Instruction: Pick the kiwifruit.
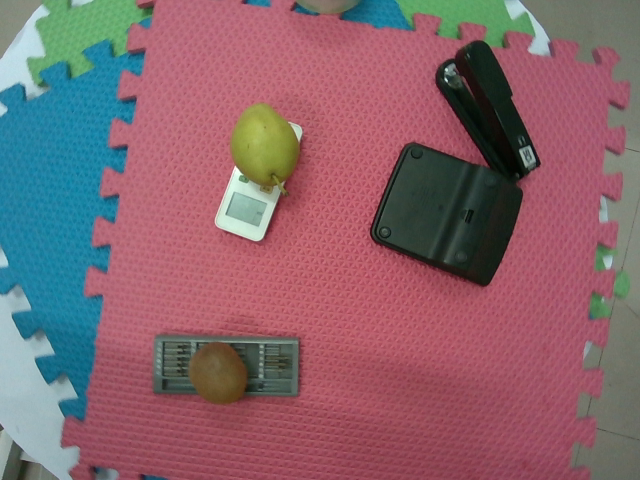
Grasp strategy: vertical